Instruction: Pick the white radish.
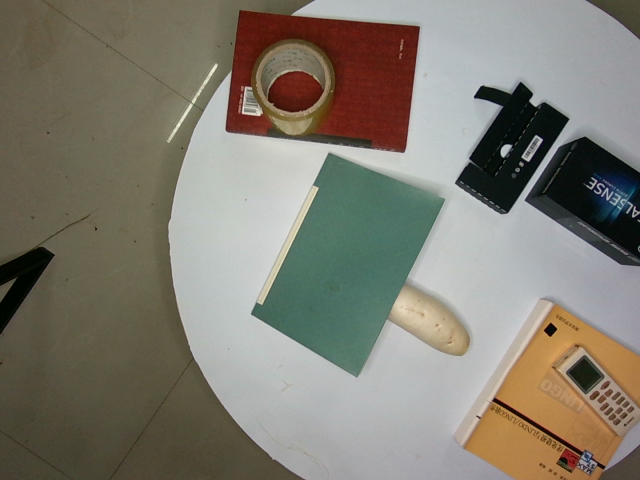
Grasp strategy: vertical